Question: What is the potential diagnosis?
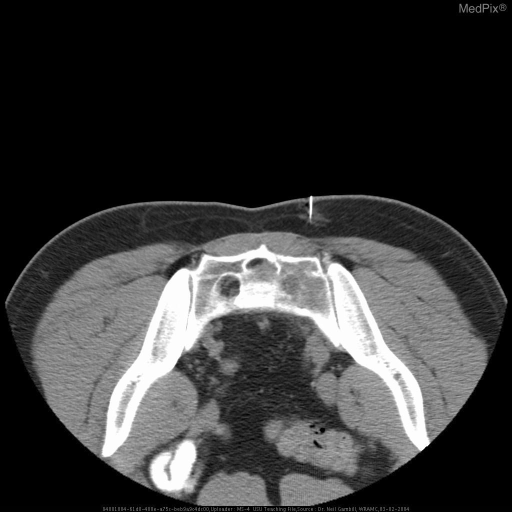
Answer: The possible diagnosis includes metastatic disease, primary bone tumor, lymphoma, multiple myeloma, giant cell tumor, and chondroma.